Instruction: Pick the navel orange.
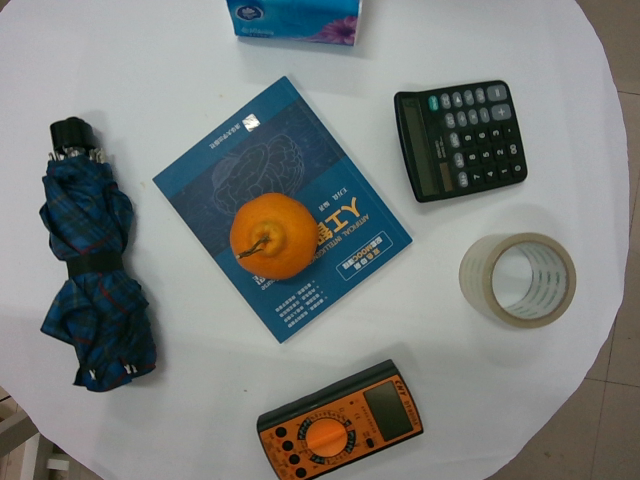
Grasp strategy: vertical